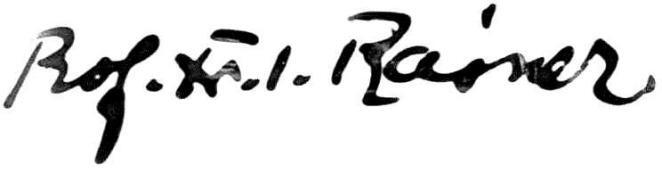
Signature of: francisc rainer